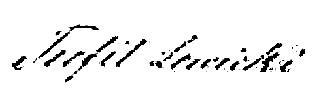
Signature of: teofil lewicki